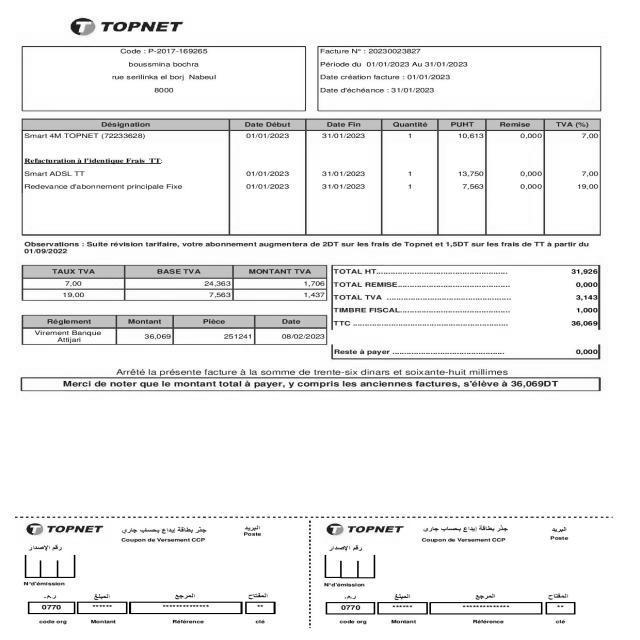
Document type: Invoice